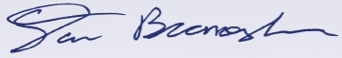
Signature of: dan bronoske